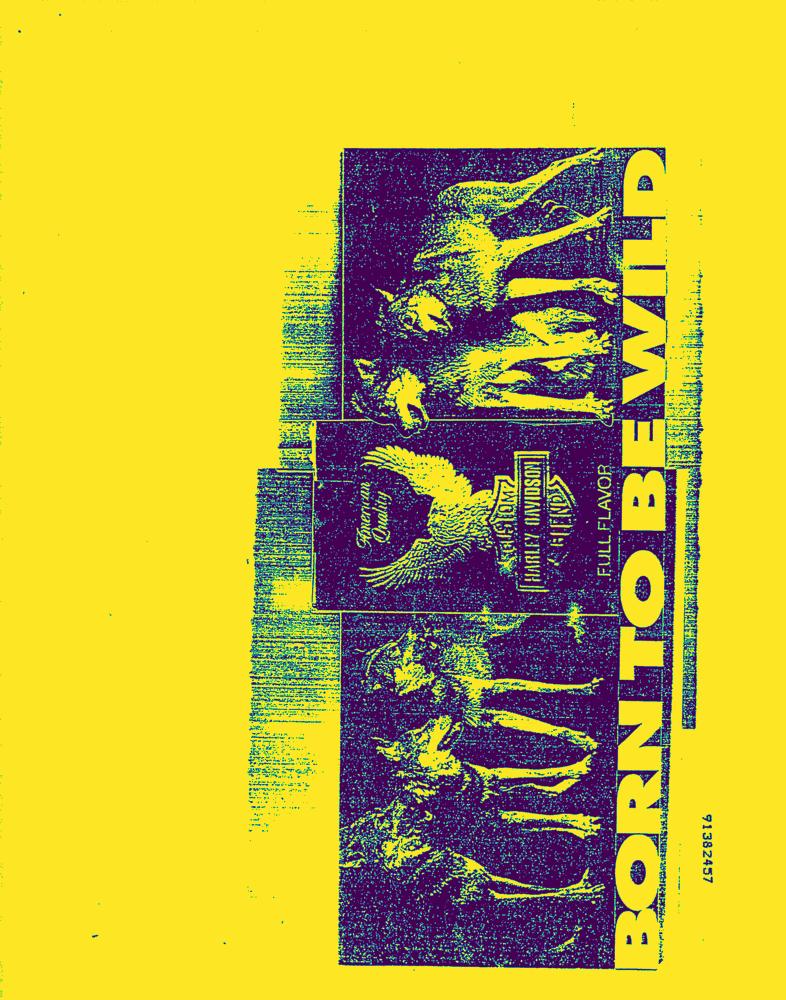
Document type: AD